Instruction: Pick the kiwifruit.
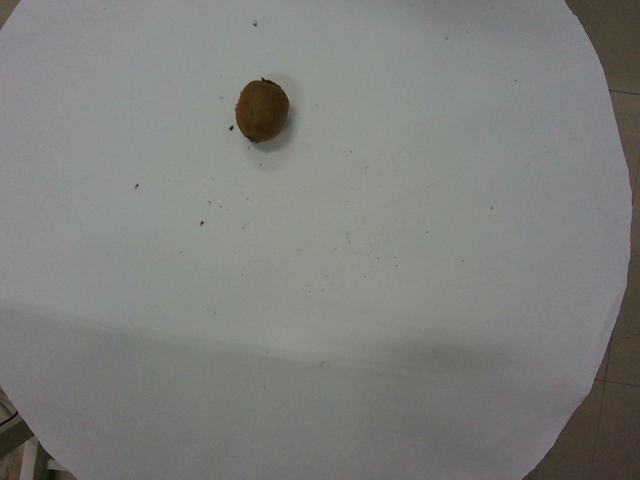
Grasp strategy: vertical